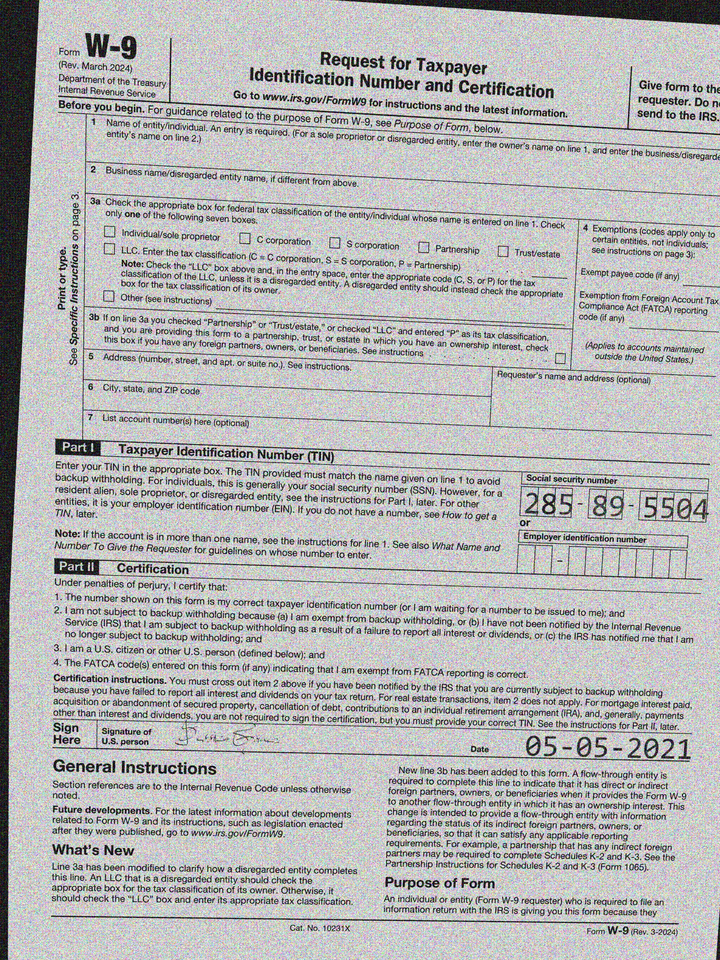
cbx: no
ssn: 285895504
sdt: 05-05-2021